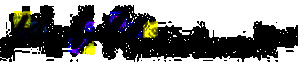
Signature of: hilary a herbert